Question: What could the diagnosis suggest?
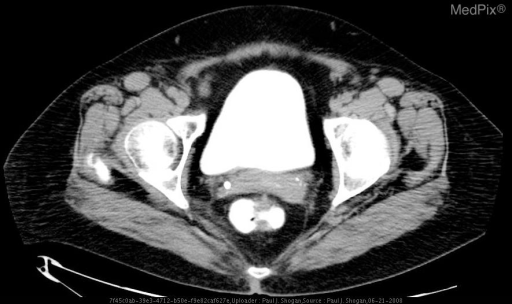
Answer: The possible diagnosis includes Rectovaginal Fistula
Colovaginal (Sigmoidovaginal) Fistula
Enterovaginal Fistula
Enterovesical Fistula.